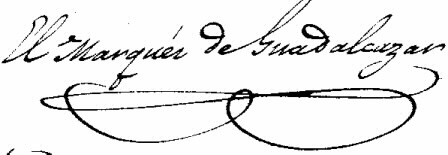
Signature of: isidro alfonso de sousa de portugal